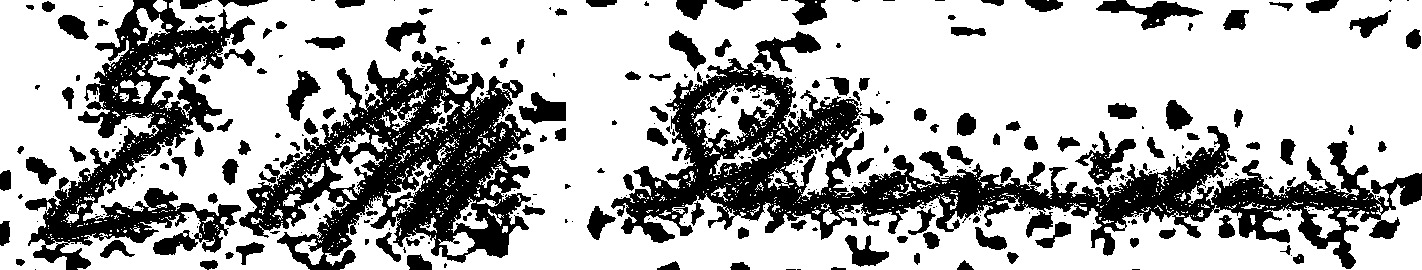
Signature of: edwin m sheridan